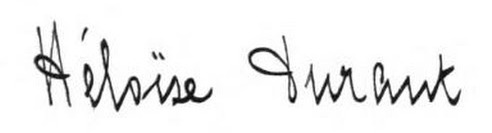
Signature of: héloïse durant rose